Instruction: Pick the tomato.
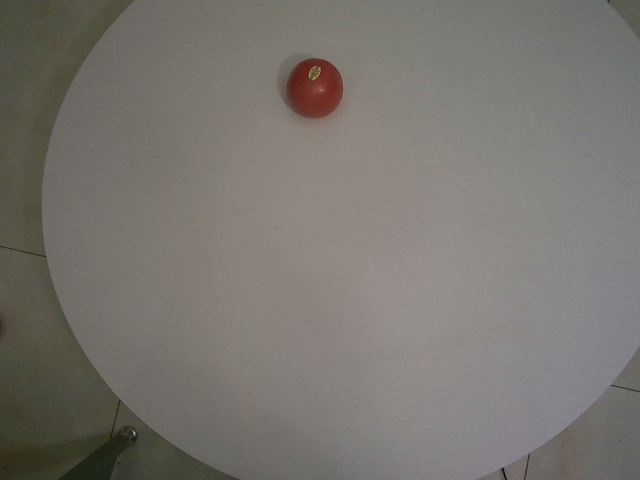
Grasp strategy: vertical